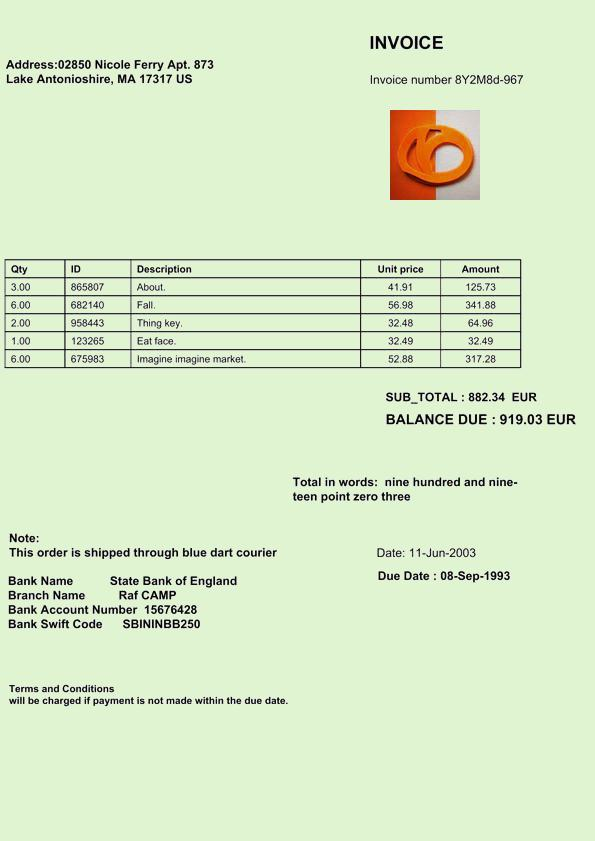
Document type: Invoice